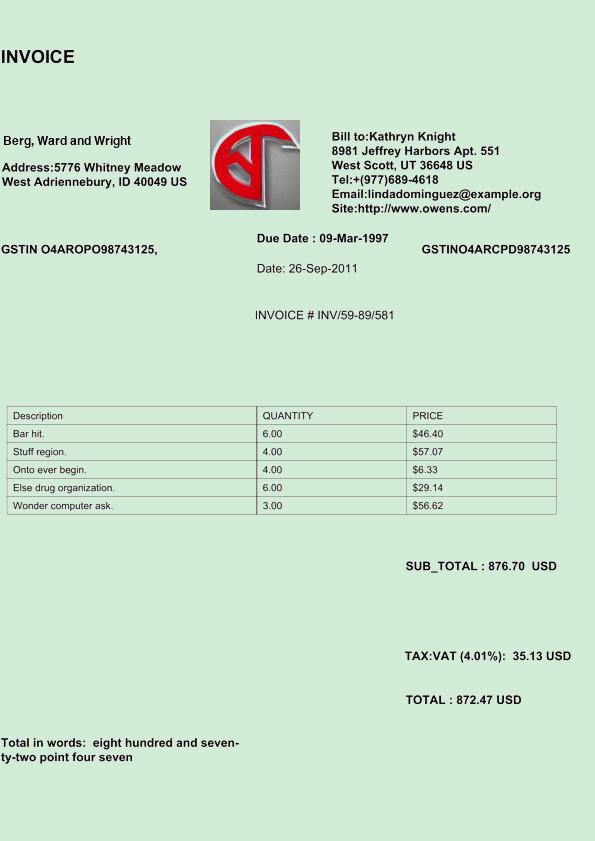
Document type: Invoice